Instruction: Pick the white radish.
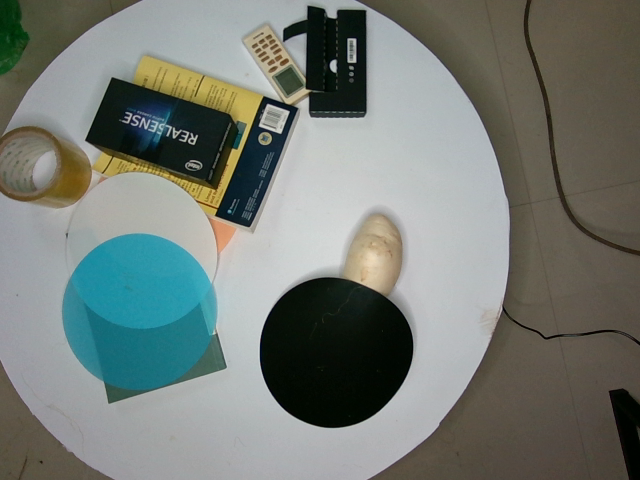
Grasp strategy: vertical